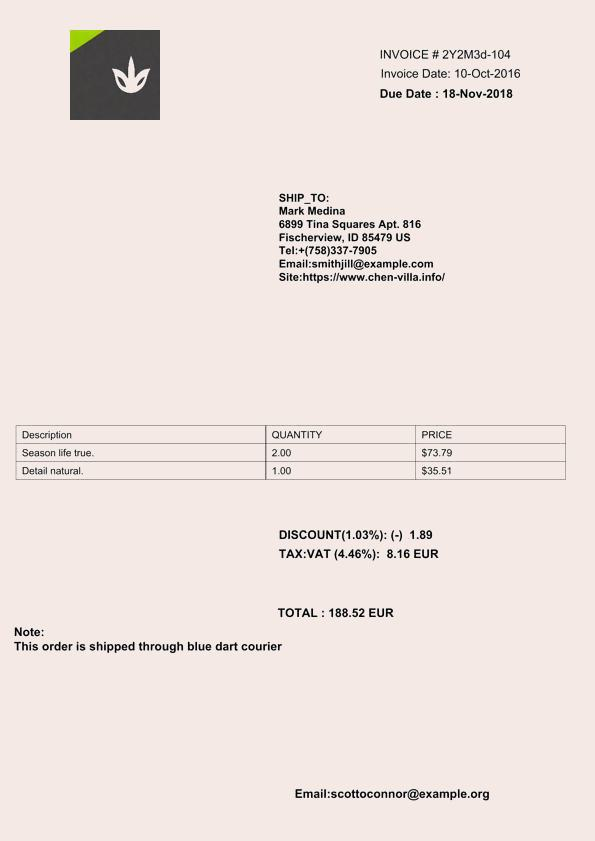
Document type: Invoice